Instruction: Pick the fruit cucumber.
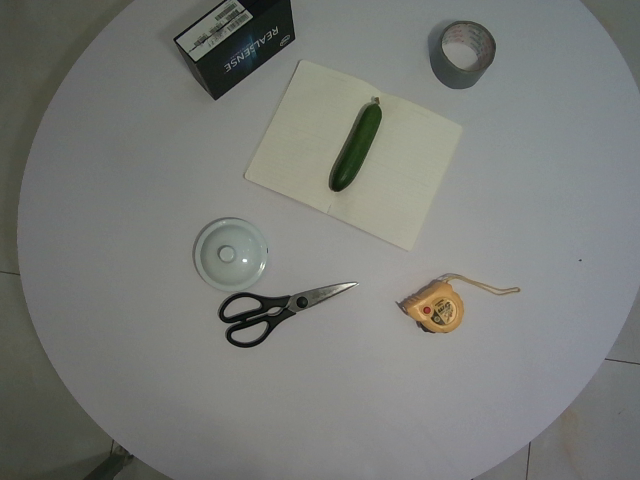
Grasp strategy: vertical